Question: Which state is mentioned in the document?
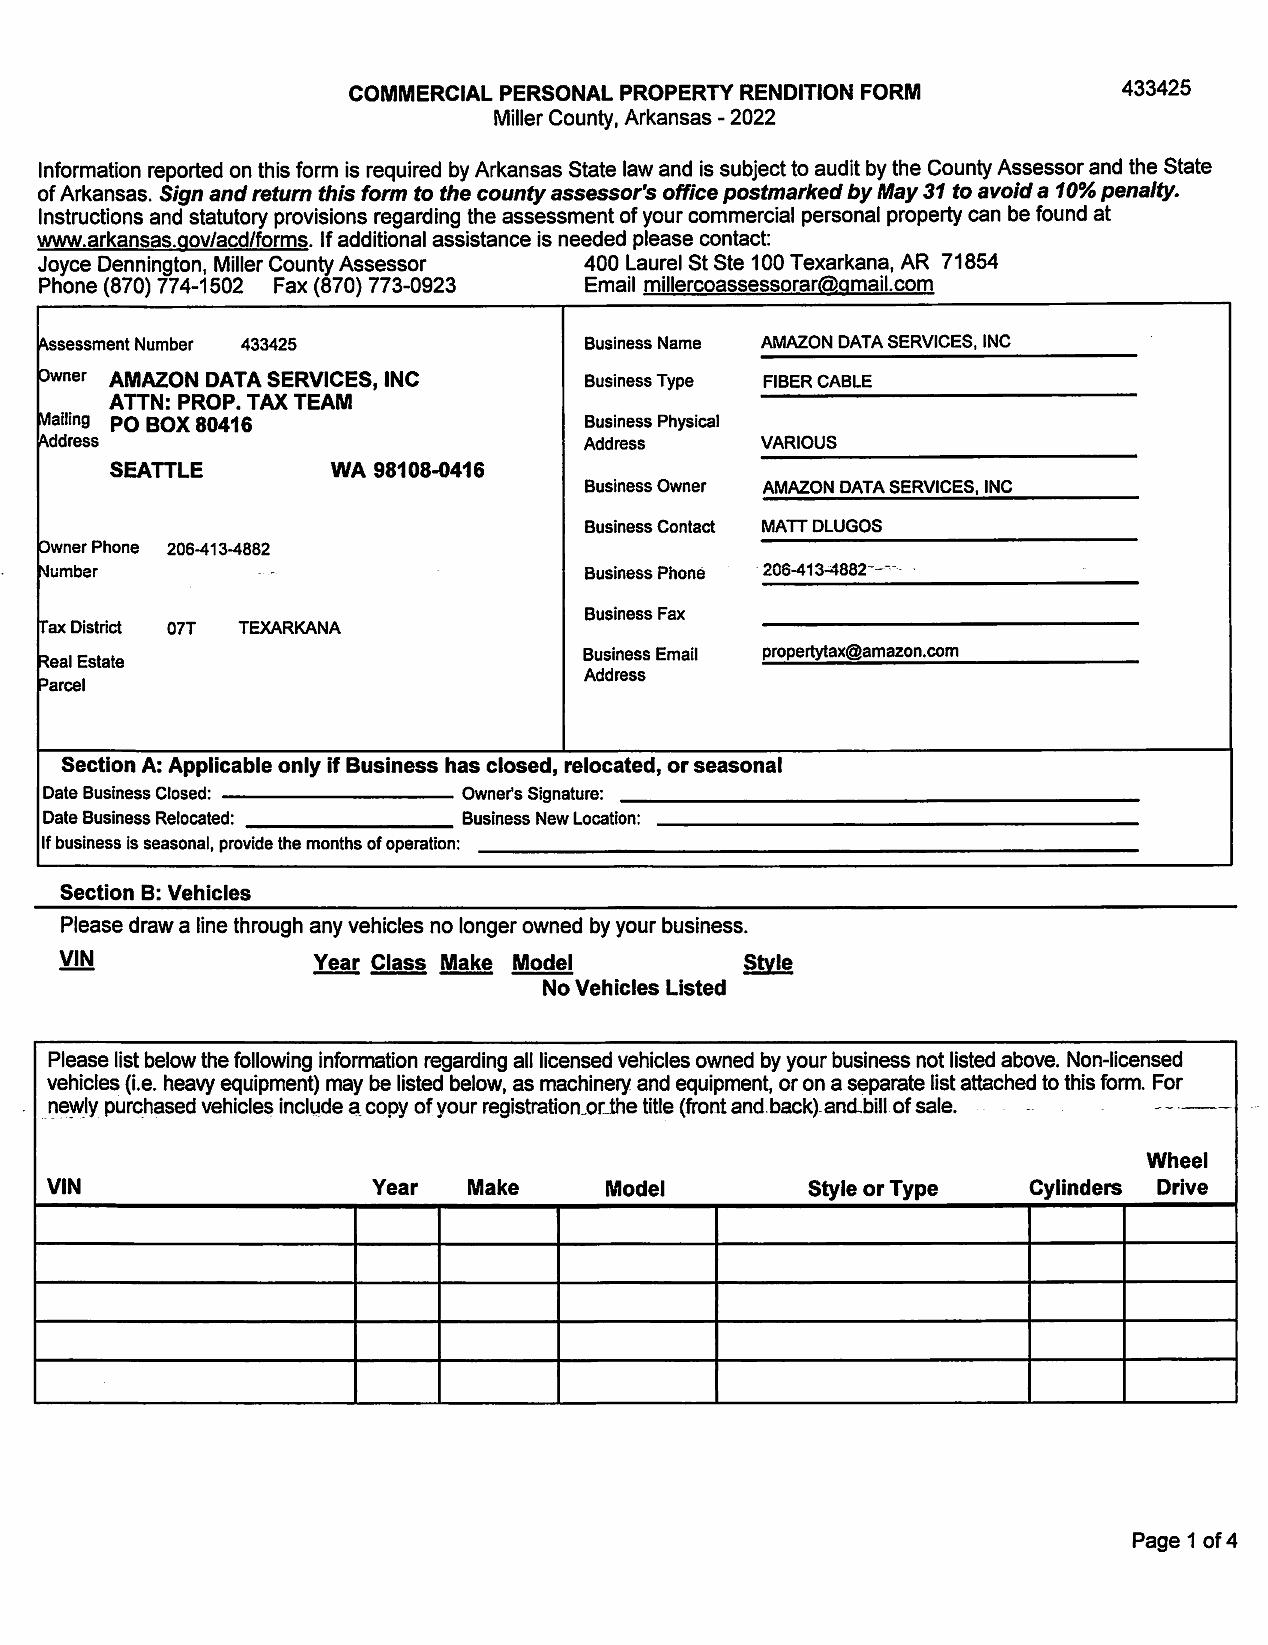
Answer: "Arkansas"